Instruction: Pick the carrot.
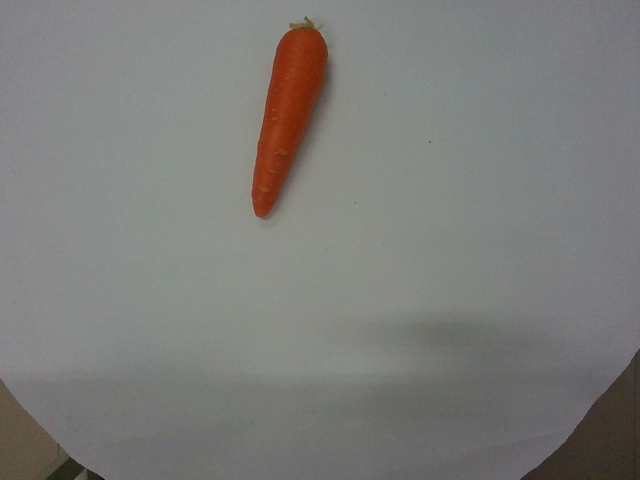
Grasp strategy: vertical